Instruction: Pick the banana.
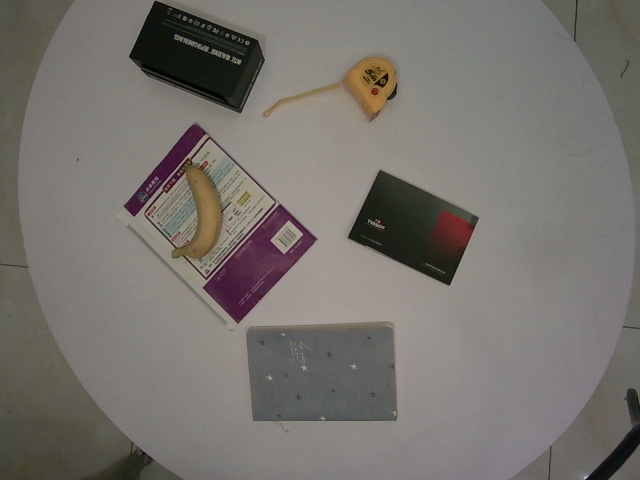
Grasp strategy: vertical